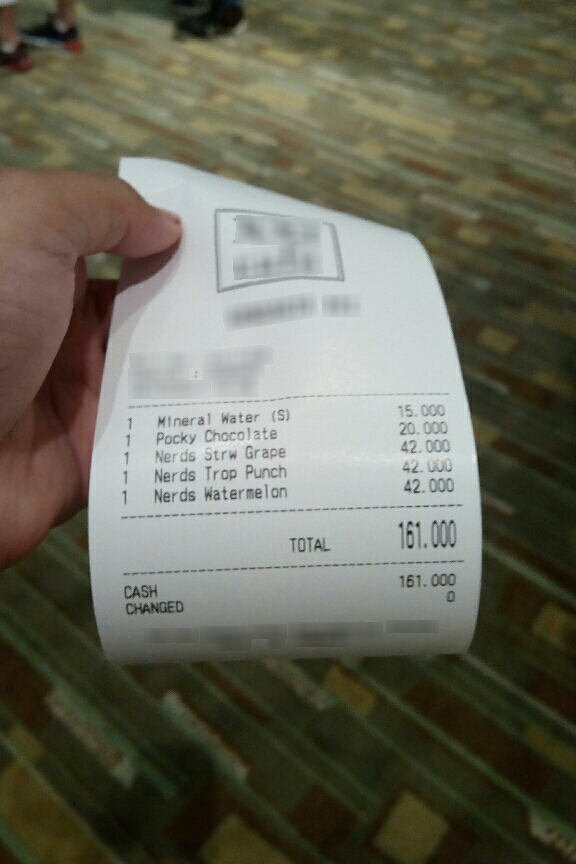
Extraction:
receipt: line_items: name: Mineral Water (S)
price: 15.000
qty: 1
name: Pocky Chocolate
price: 20.000
qty: 1
name: Nerds Strw Grape
price: 42.000
qty: 1
name: Nerds Trop Punch
price: 42.000
qty: 1
name: Nerds Watermelon
price: 42.000
qty: 1
total: 161.000